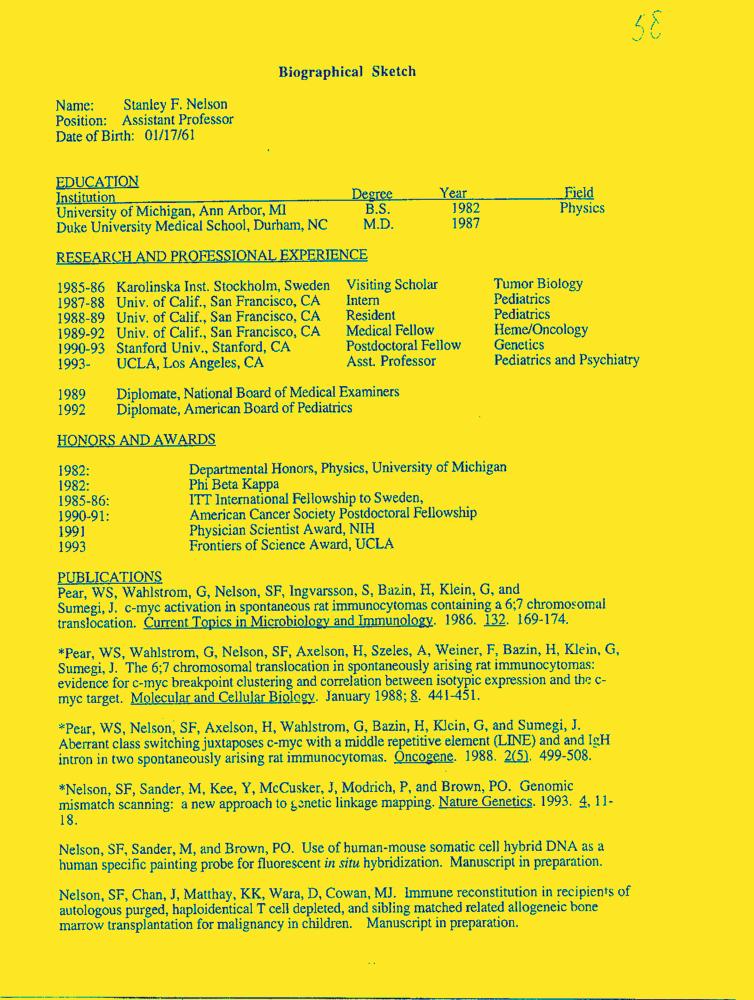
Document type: Resume-Doc